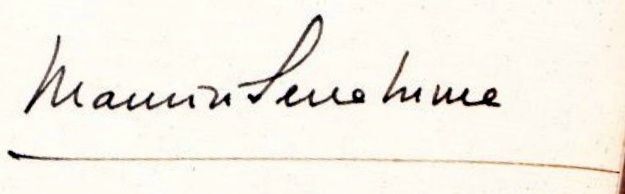
Signature of: maurici serrahima i bofill